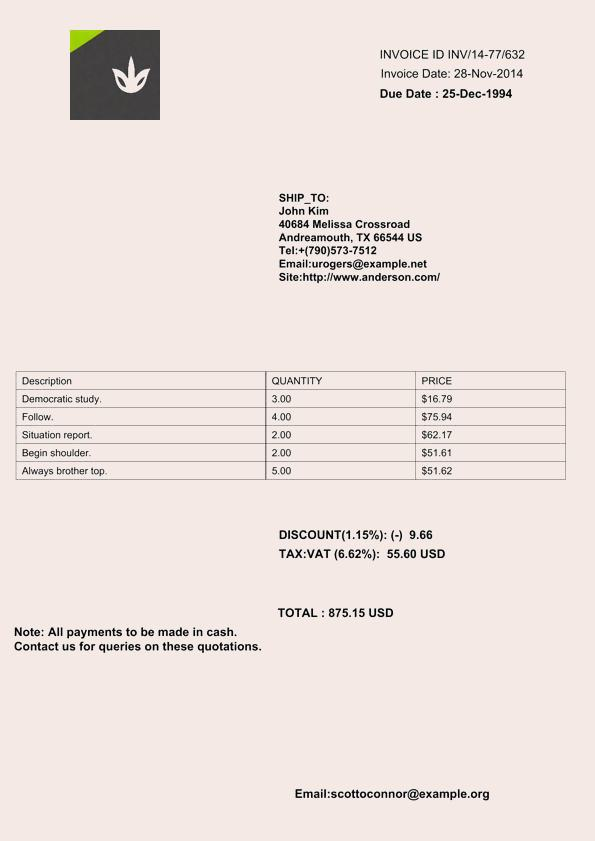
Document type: Invoice